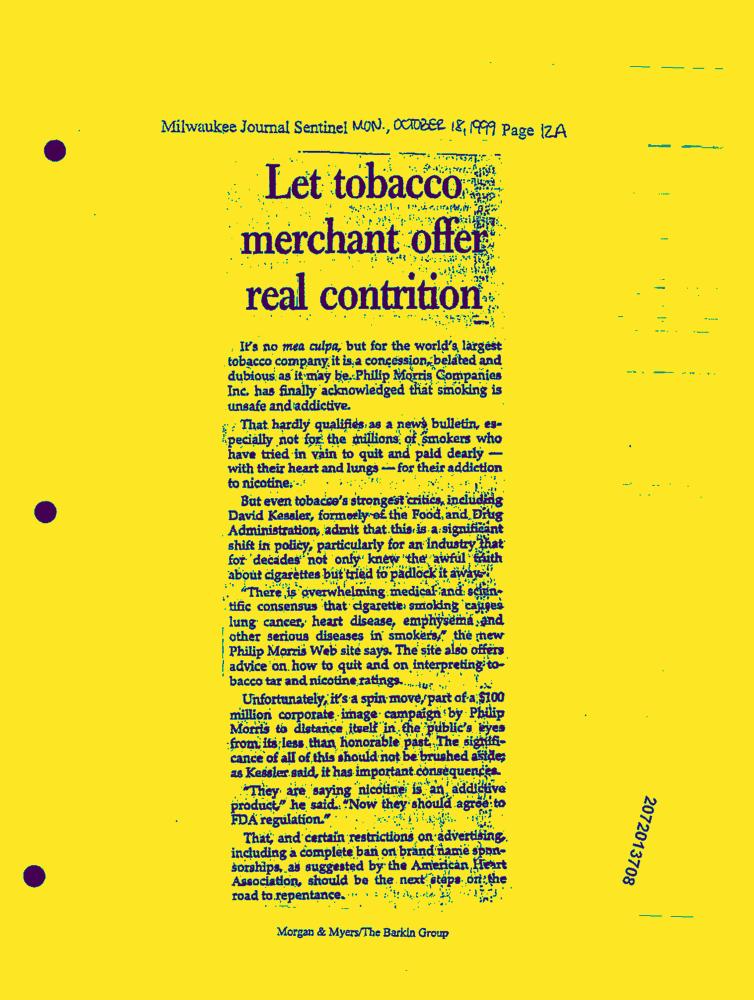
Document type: News-Article